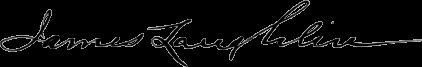
Signature of: james laughlin